Question: How is the history relevant to the case?
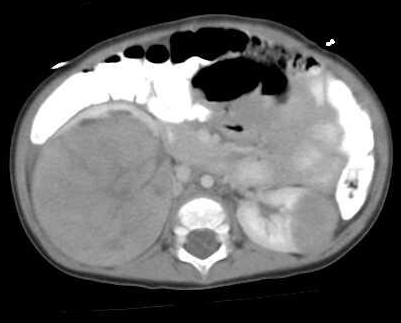
Answer: The patient's history of 10 month old boy, previously healthy, brought to clinic after mom notices a bulge in his abdomen while bathing him. is key in understanding the case.